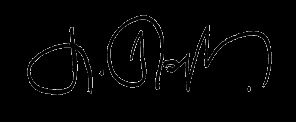
Signature of: süleyman soylu